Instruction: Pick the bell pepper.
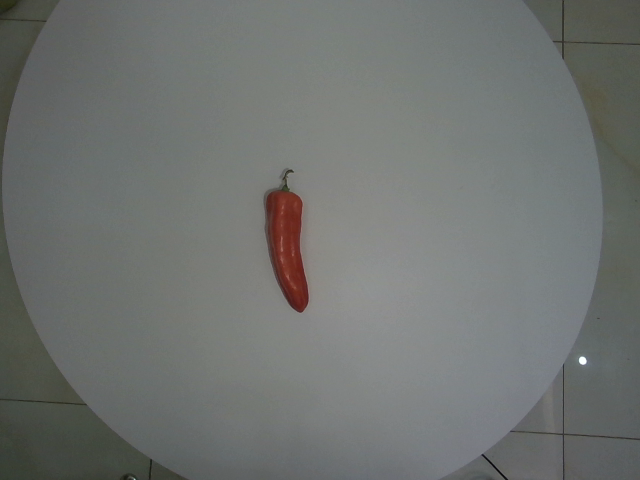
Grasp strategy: vertical